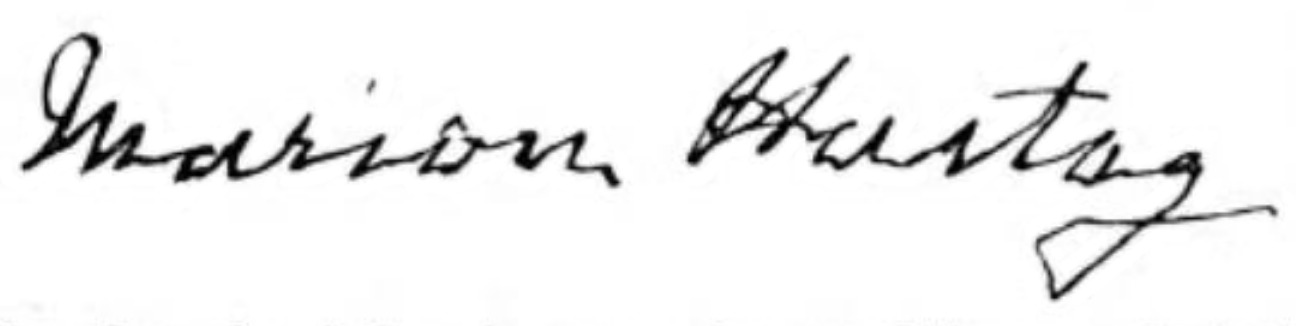
Signature of: marion hartog